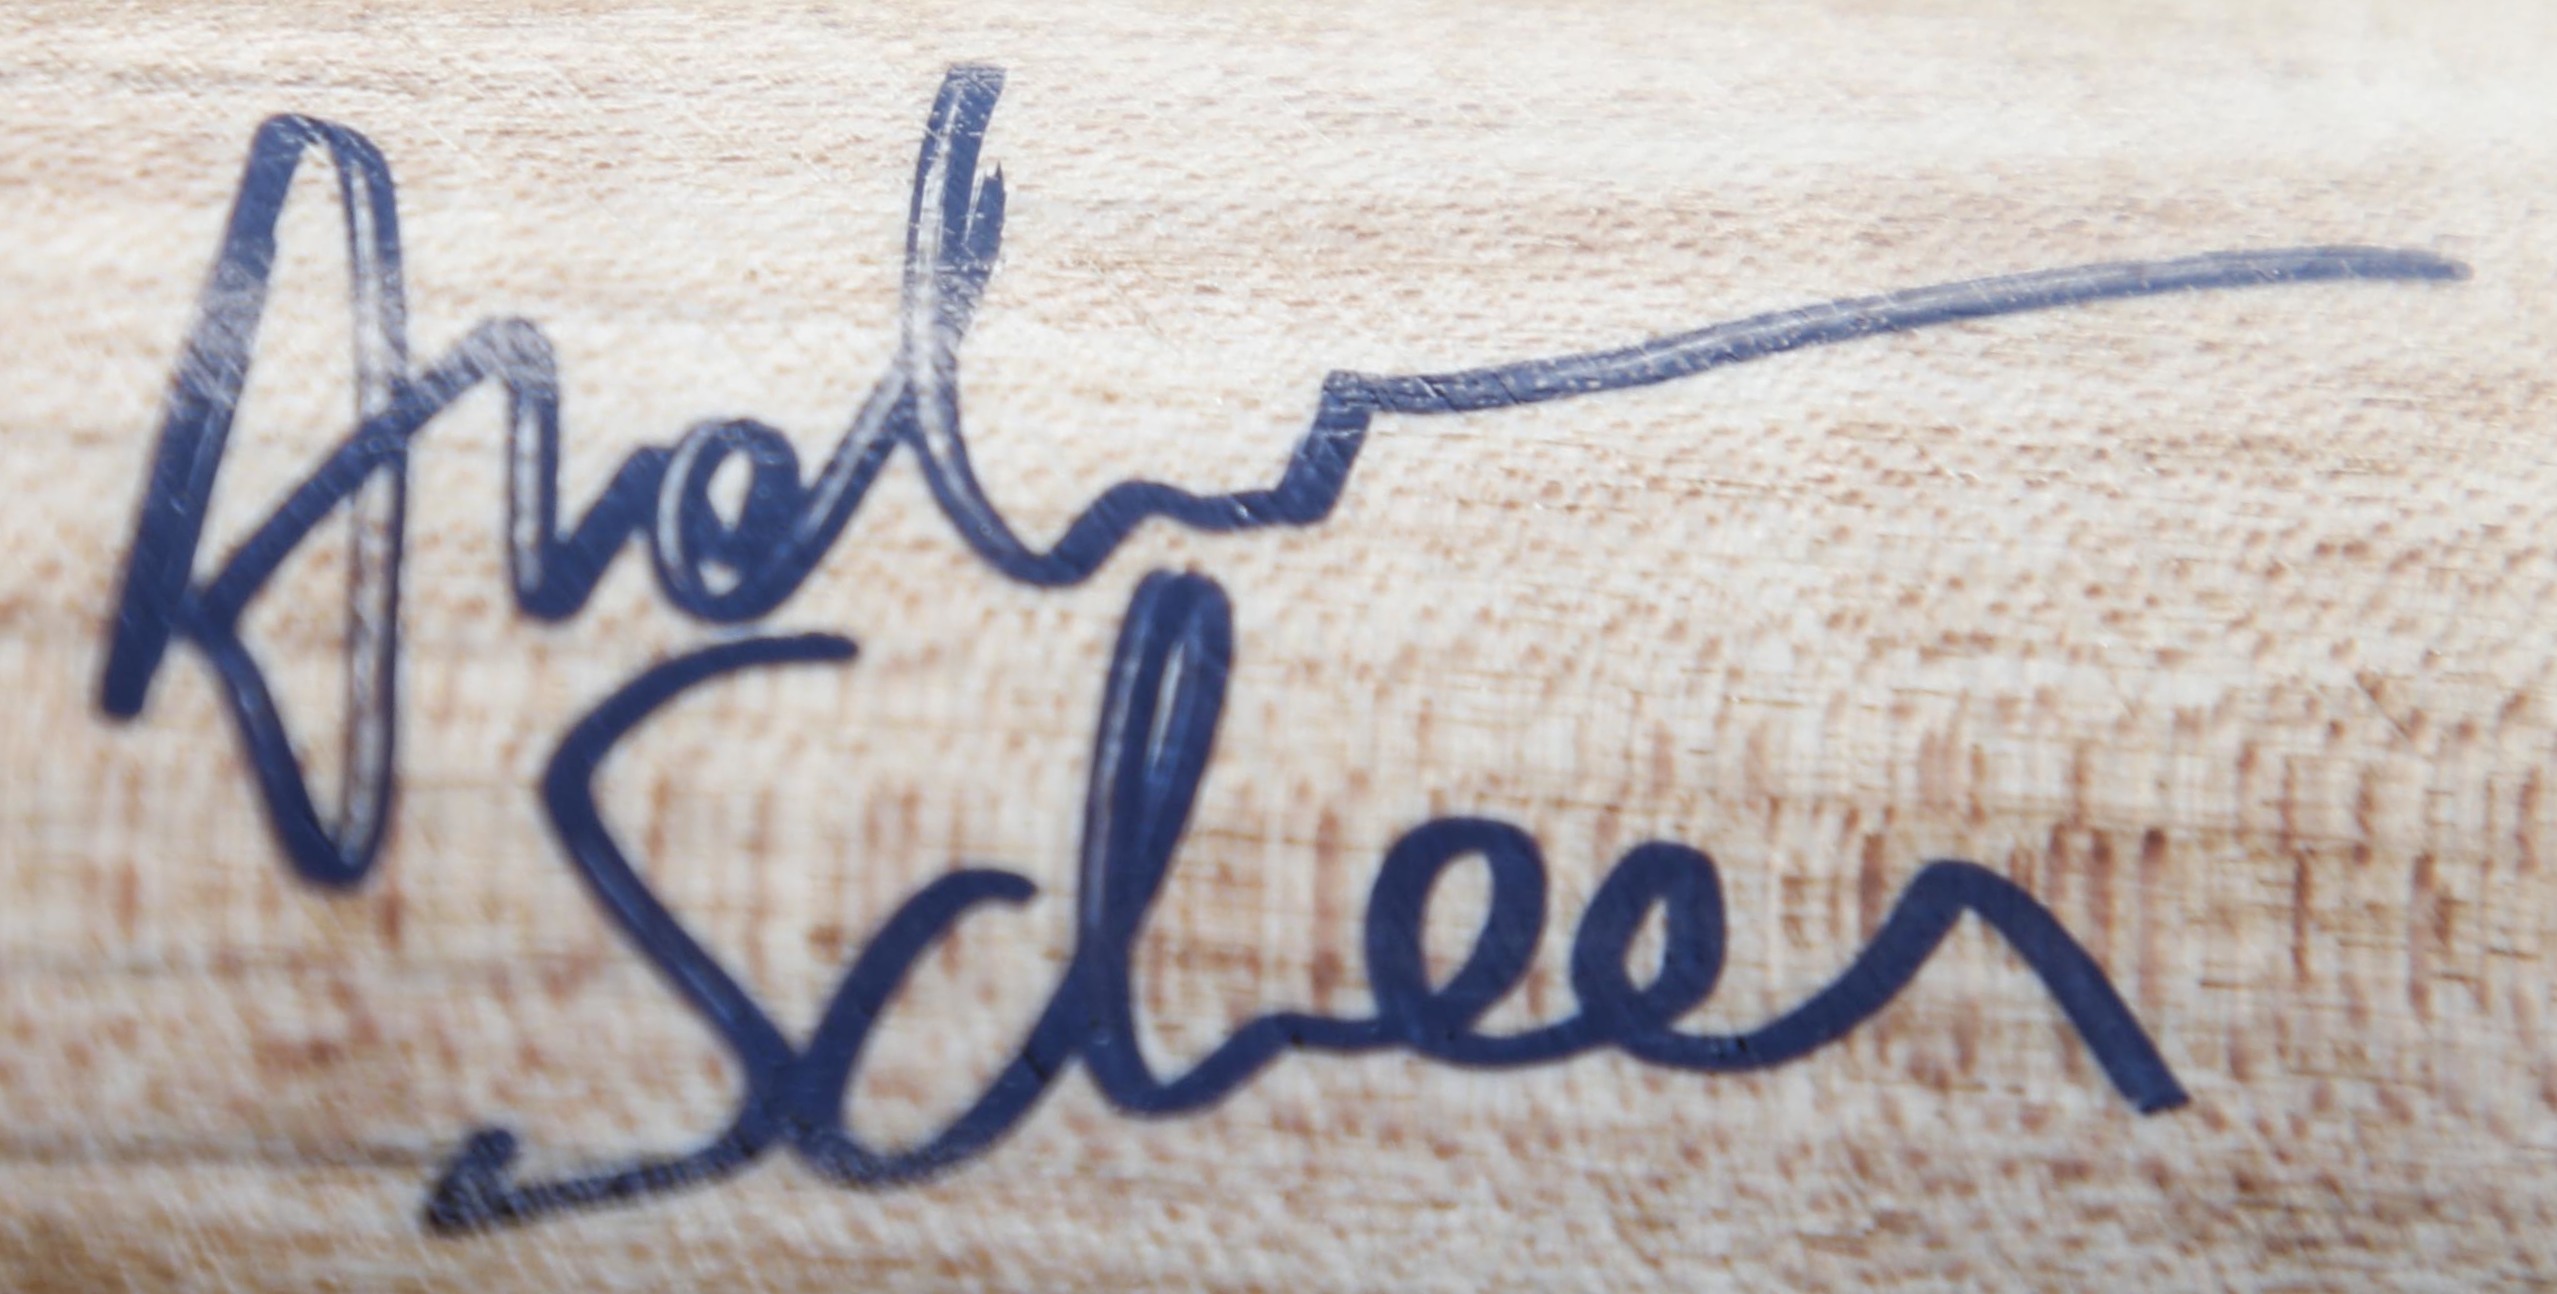
Signature of: andrew scheer